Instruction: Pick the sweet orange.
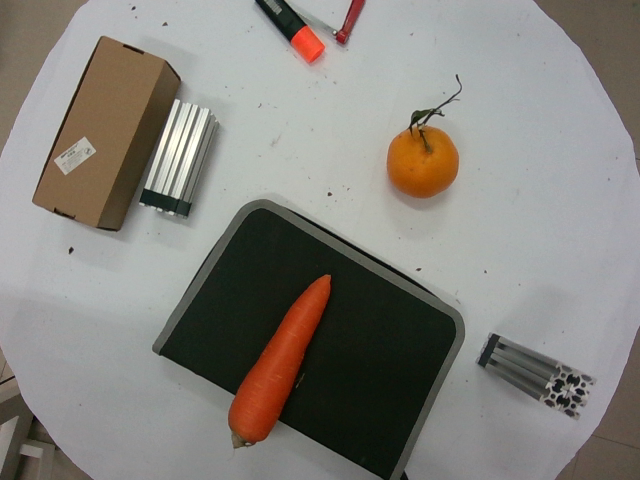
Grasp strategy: vertical